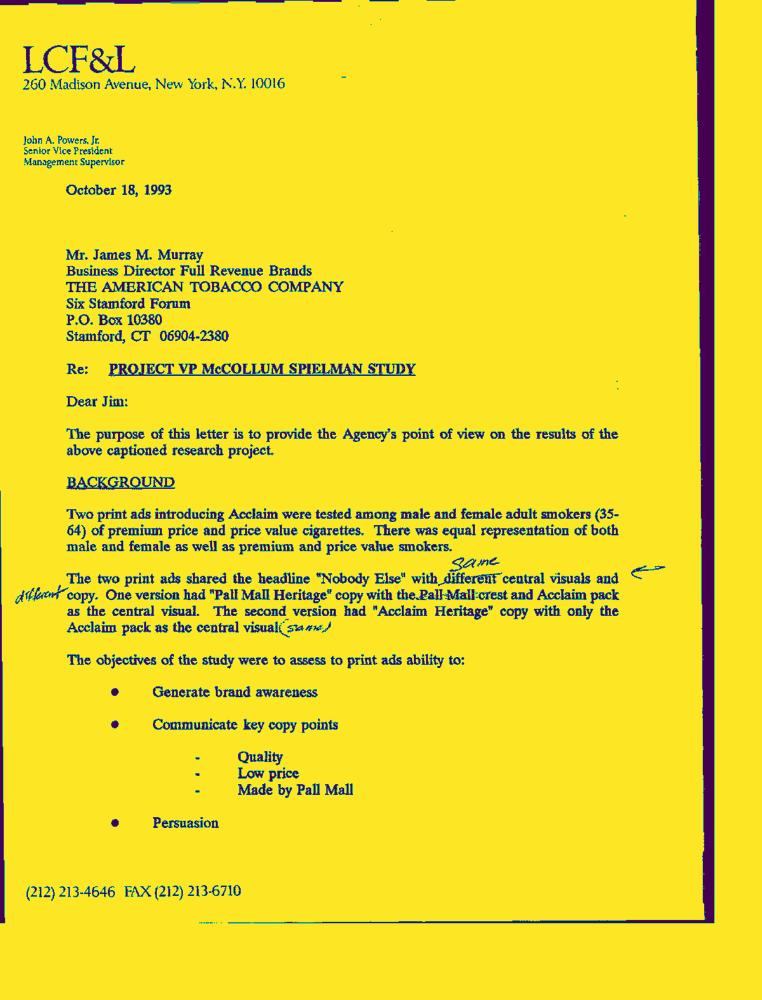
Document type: Letter-Doc